Question: Talk about the condition:
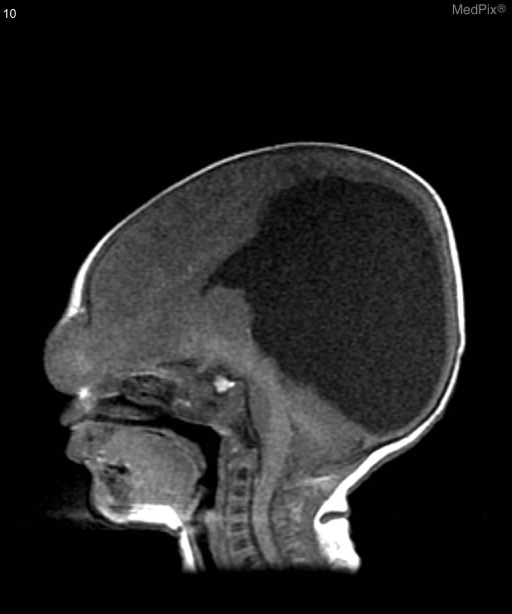
Answer: The disease is discussed as: The term cephalocele refers to a defect in the skull and dura with extracranial extension of intracranial structures.  The term encephalocele refers to herniation of both brain tissue and meninges through the skull defect, whereas the term meningocele refers to herniation of the meninges only.  Both the skull defect and herniation are more common in the midline.

Most encephaloceles are easily recognized by the clinician.  On initial examination, the patient has a large midline extracranial mass that is soft to palpation.  In patients with obvious masses such as these, the imaging study is obtained to look for associated brain anomalies that may alter the child's prognosis.  An example of such an associated anomaly is shown in Films .3 - .6.  This patient with a large frontal encephalocele also has agenesis of the corpus callosum and multiple gray matter heterotopias in the subependymal region.  The absence of the corpus callosum can be detected on both the sagittal images by the absence of the corpus on the midline image and on the axial images by the characteristic shape of the frontal horns and the parallel lateral ventricles.

Another reason to obtain imaging studies in patients with encephaloceles is to look for the location of the major vascular structures of the brain.  Particularly, because most encephaloceles are in the midline, the torcula and the superior sagittal sinus are crucial structures that must be located.  In Films .7 - .9, a parietal encephalocele is shown.  This case has two very important findings.  The first is the deformity of the brain in the region of the encephalocele.  Notice how the midbrain and cerebellum are stretched toward the calvarial defect.  This stretching results from the pulsations of the brain causing it to be pushed out of the calvarial defect.  The immature brain (before myelination) is very soft and easily deformed.  Therefore it can be molded into just about any shape.  It is common to see this sort of stretching of brain toward the skull defect in patients with encephaloceles.  The other important feature of this case is the position of the superior sagittal sinus.  On sequential coronal films, going from front to back, the sagittal sinus can be visualized in its entirety in relation to the encephalocele.  Arrows point to the sinus as it courses within the most inferior and lateral aspect of the sac on the right.  Notice that the sinus would be outside of the calvarium if the calvarium were present.  More posteriorly, the torcula is high and the straight sinuses are seen to course steeply inferiorly within the walls of the tentorium cerebellum (arrows).  The steep leaves of the tentorium probably result from the same process that causes herniation of the midbrain and cerebellum into the calvarial defect.

Special mention should be made of sphenoidal and fronto-nasal encephaloceles because they are often clinically occult at birth.  A high index of suspicion is necessary to make the diagnosis of encephalocele in adolescents and young adults who present with nasal or nasopharyngeal masses.